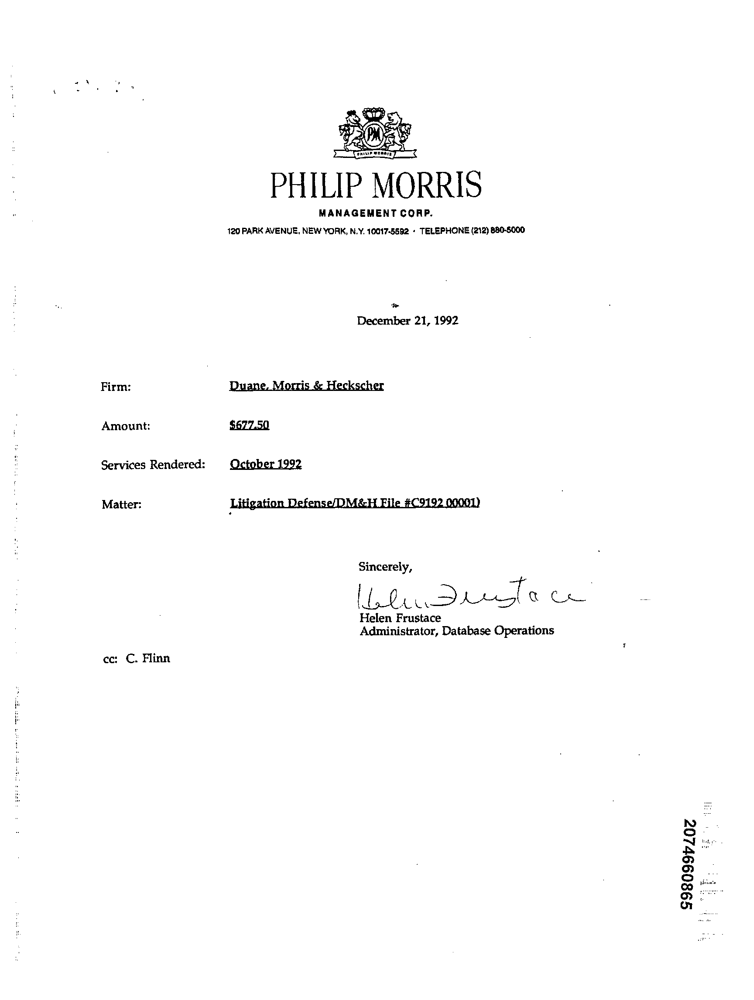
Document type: Invoice